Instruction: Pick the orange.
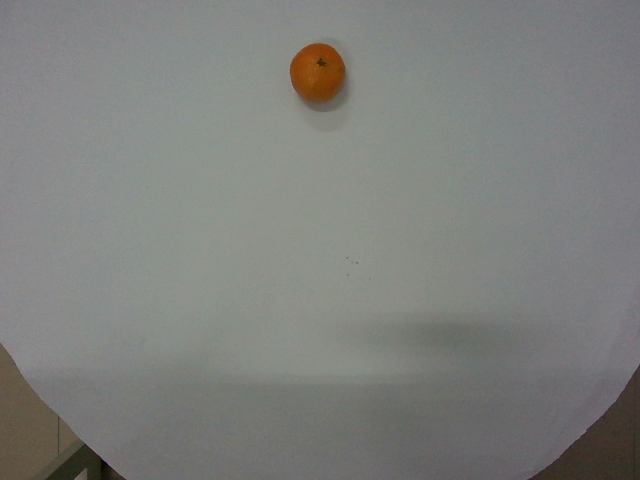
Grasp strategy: vertical